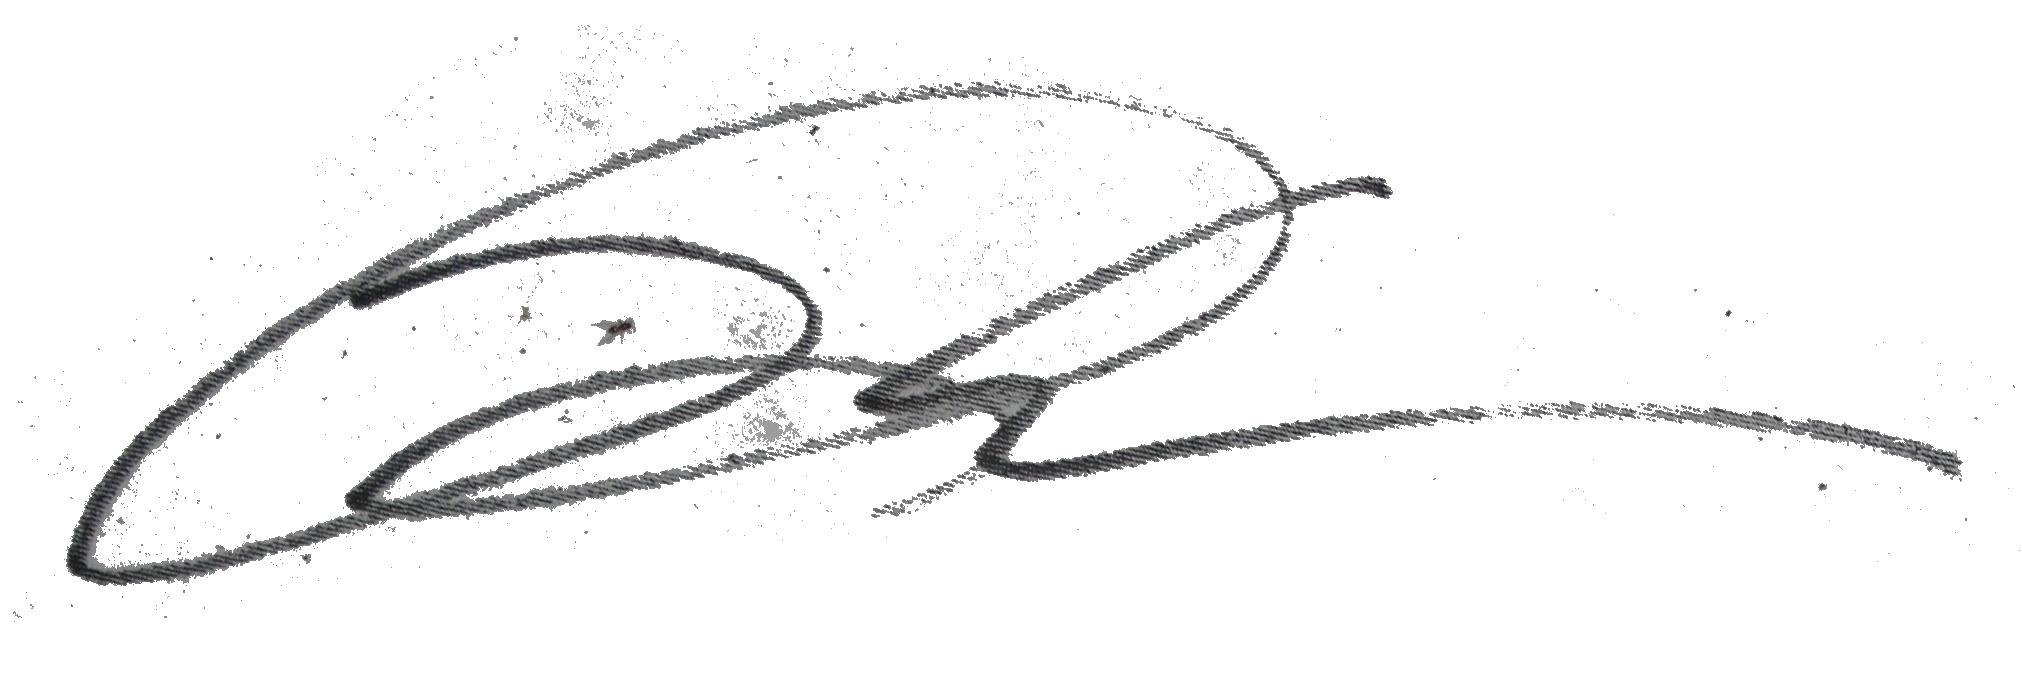
Signature of: rianti cartwright